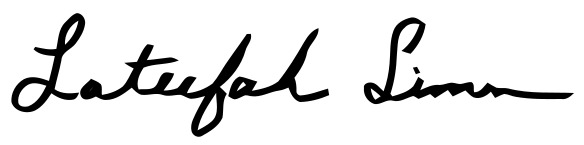
Signature of: lateefah simon